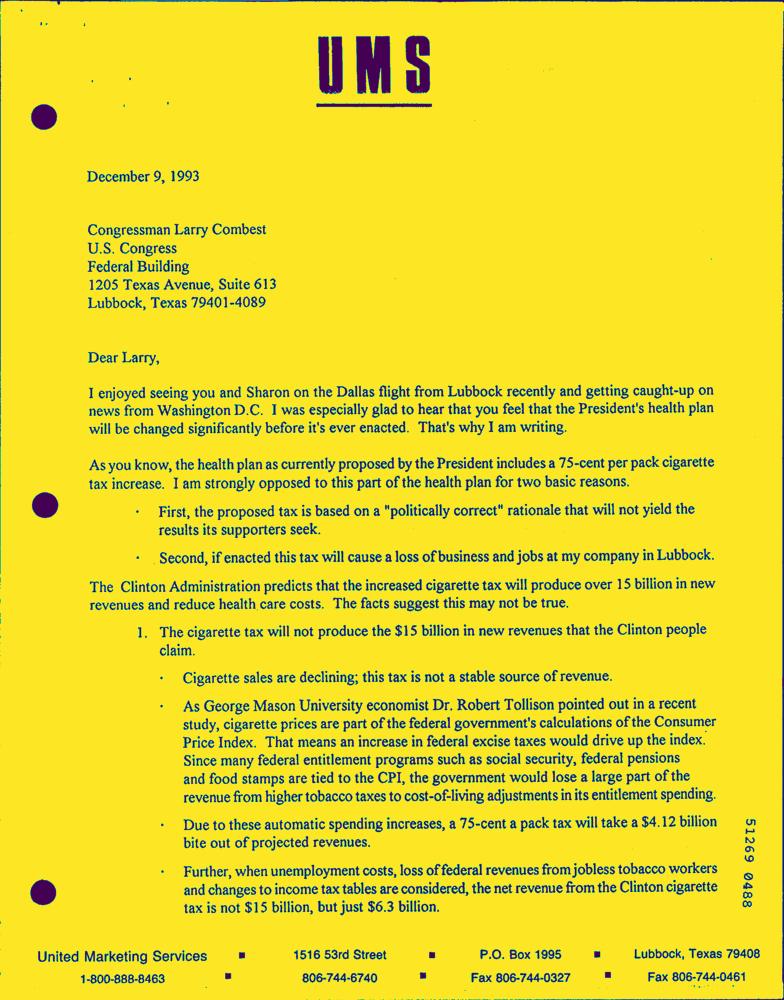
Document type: Letter-Doc